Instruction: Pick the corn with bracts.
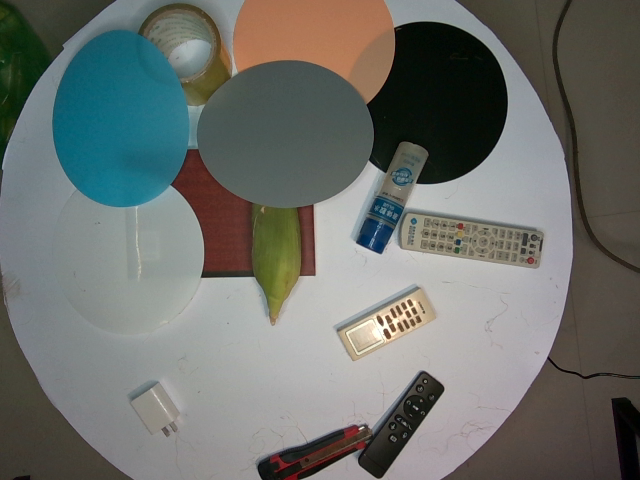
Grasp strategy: vertical